Question: What type of tax is indicated in the document, personal property or real estate?
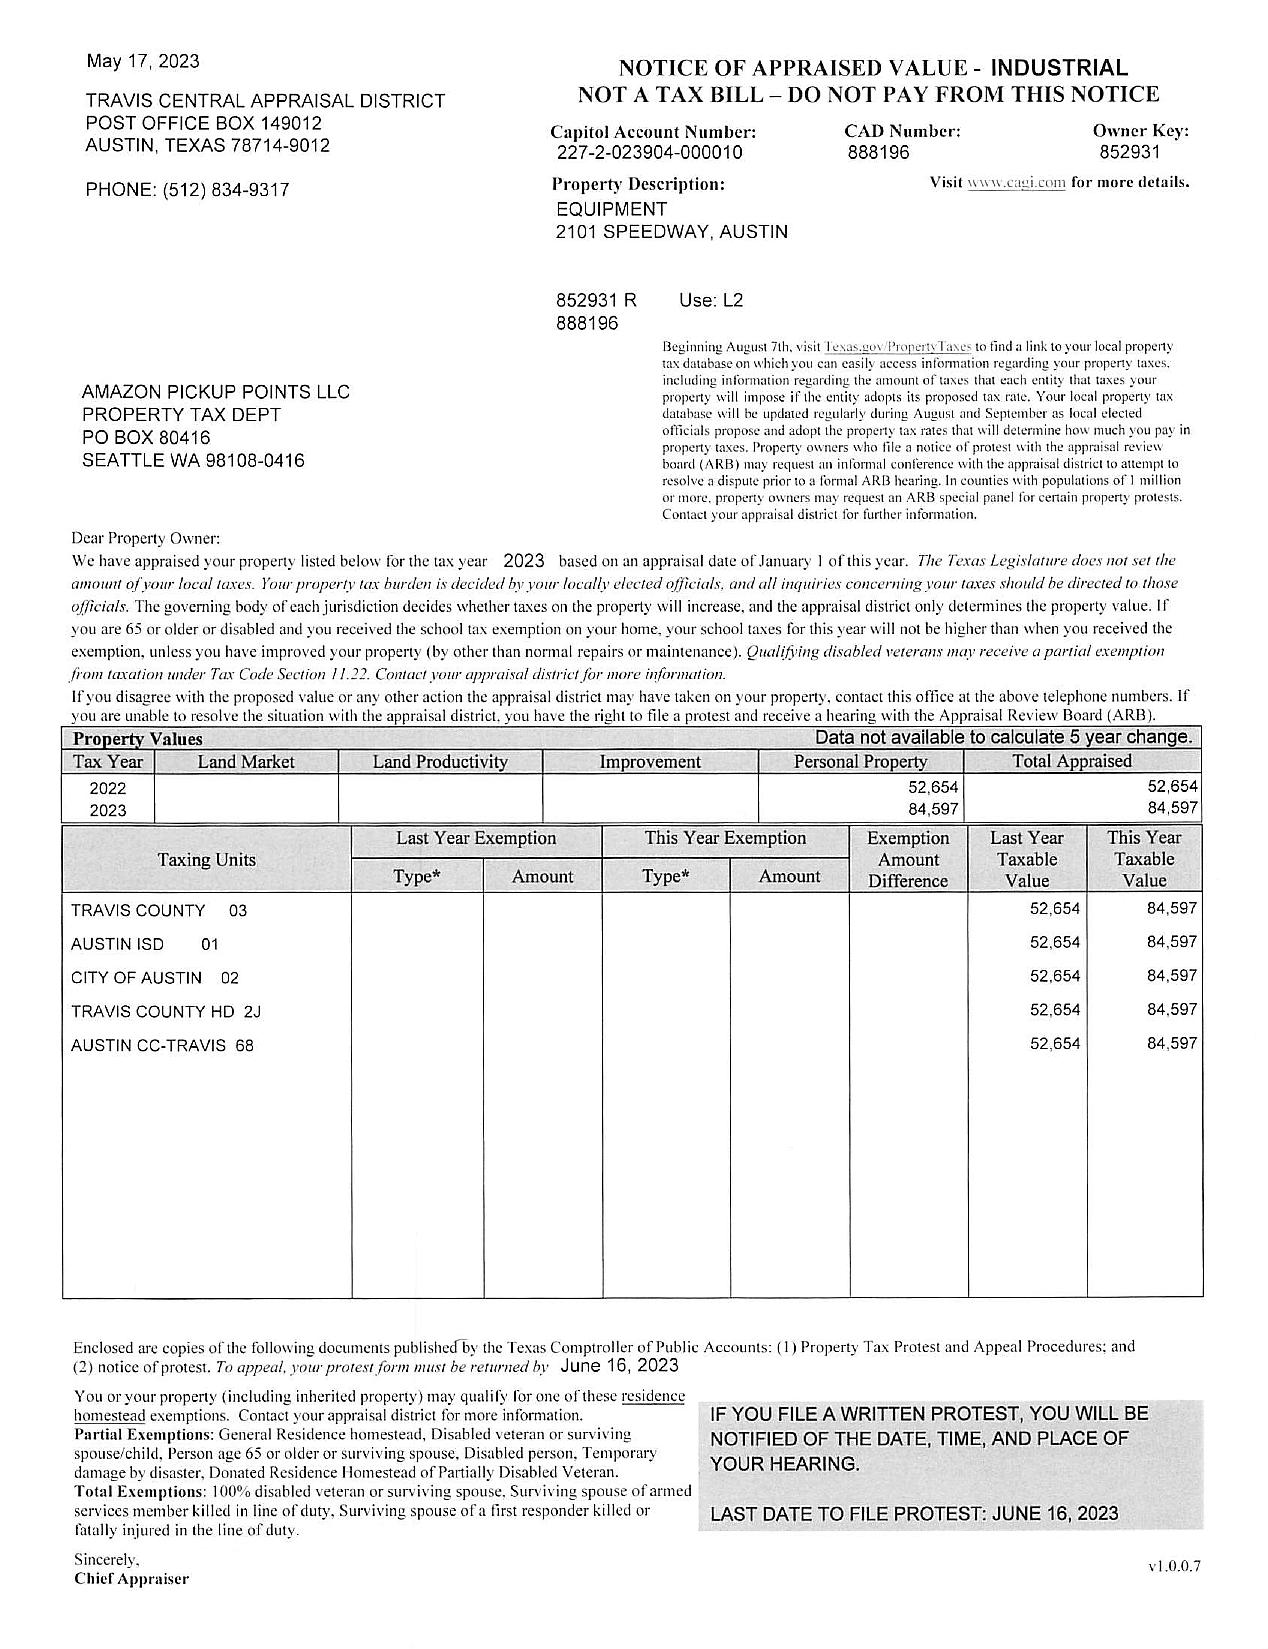
Answer: "PERSONAL PROPERTY"